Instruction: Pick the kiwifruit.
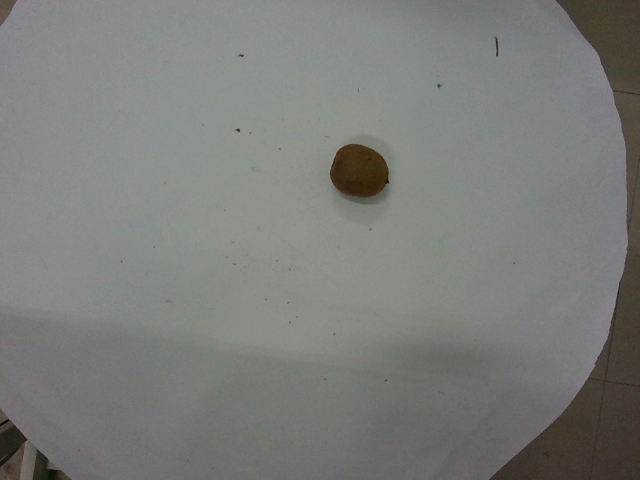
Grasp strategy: vertical